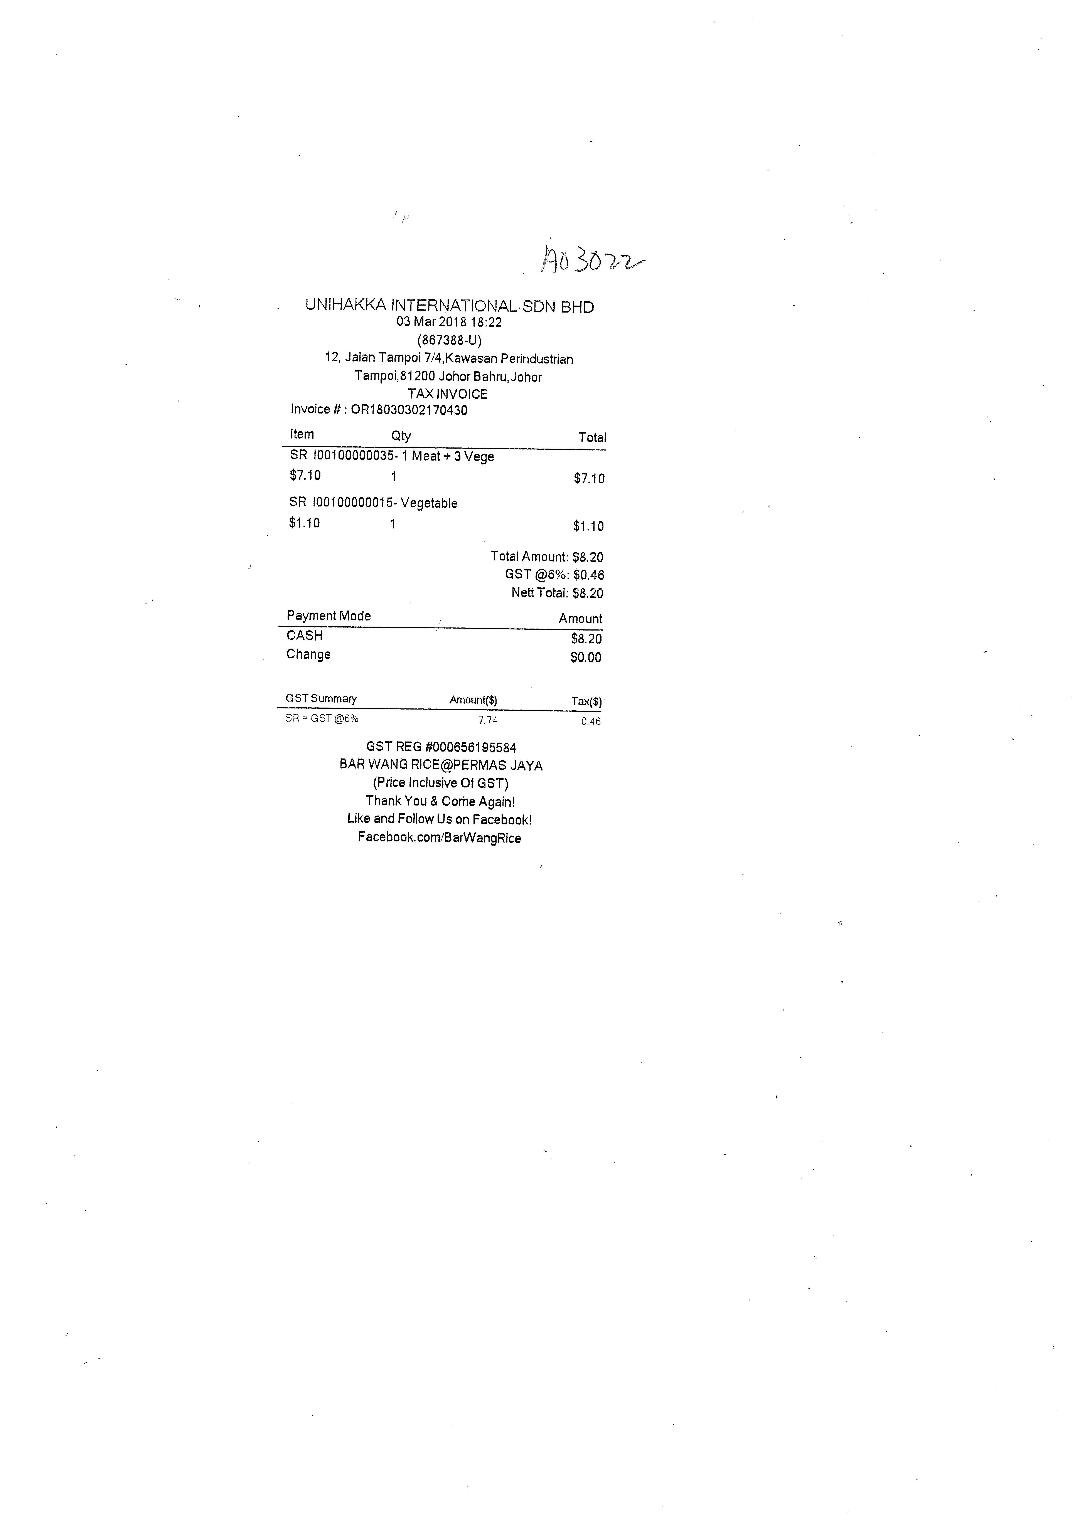
UNIHAKKA INTERNATIONAL SDN BHD
03 MAR 2018 18:22
(867388-U)
12, JALAN TAMPOI 7/4,KAWASAN PERINDUSTRIAN
TAMPOI,81200 JOHOR BAHRU,JOHOR
TAX INVOICE
INVOICE # : OR18030302170430
ITEM
QTY
TOTAL
SR 100100000035- 1 MEAT + 3 VEGE
$7.10
1
$7.10
SR 100100000015- VEGETABLE
$1.10
1
$1.10
TOTAL AMOUNT: $8.20
GST @6%: $0.46
NETT TOTAL: $8.20
PAYMENT MODE
AMOUNT
CASH
$8.20
CHANGE
$0.00
GST SUMMARY
AMOUNT($)
TAX($)
SR = GST @6%
7.74
0.46
GST REG #000656195584
BAR WANG RICE@PERMAS JAYA
(PRICE INCLUSIVE OF GST)
THANK YOU & COME AGAIN!
LIKE AND FOLLOW US ON FACEBOOK!
FACEBOOK.COM/BARWANGRICE